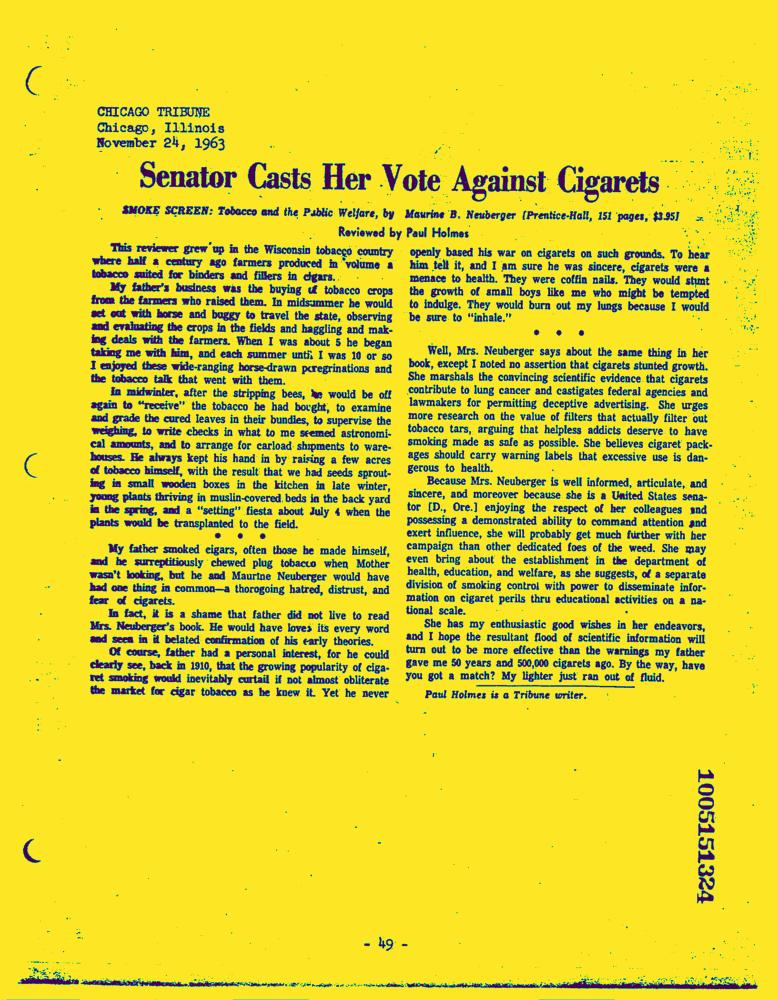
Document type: News-Article